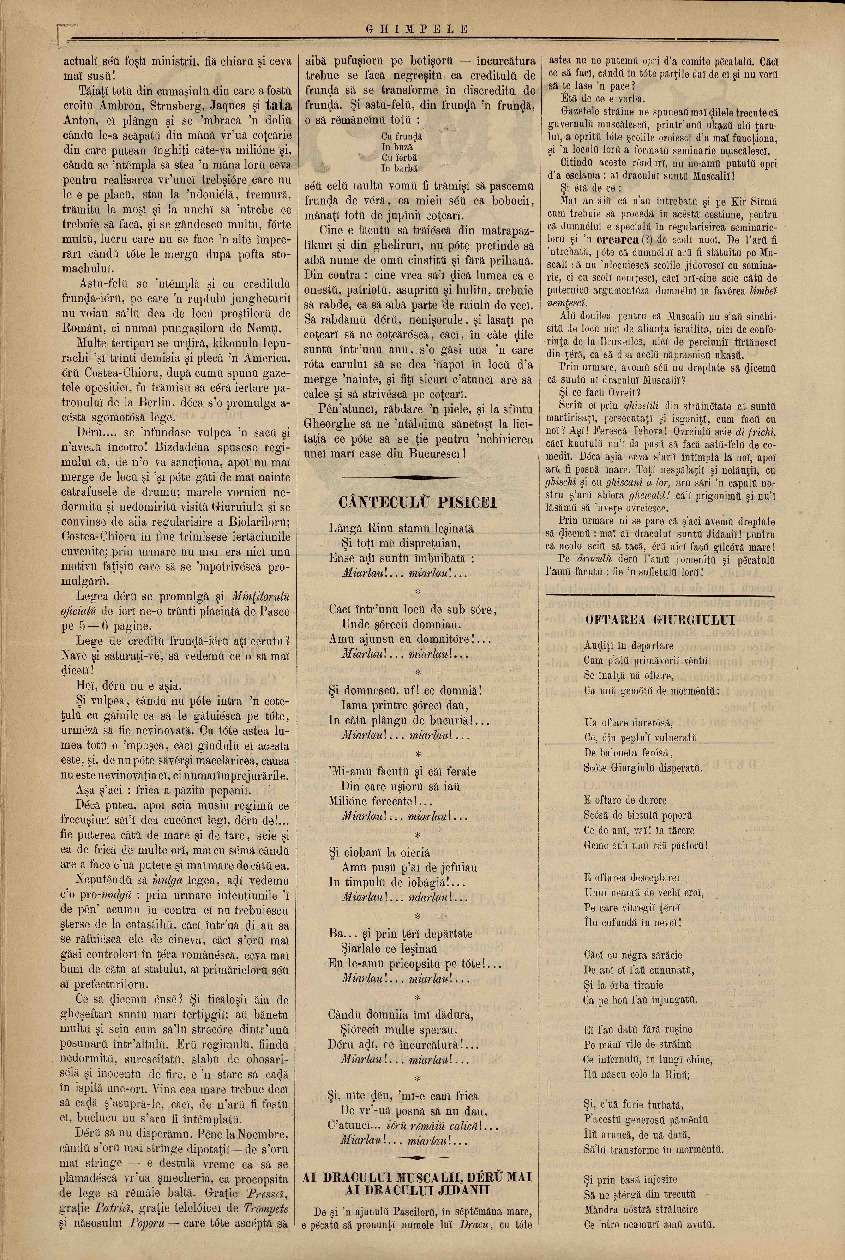
Signature of: martina castells ballespí 1